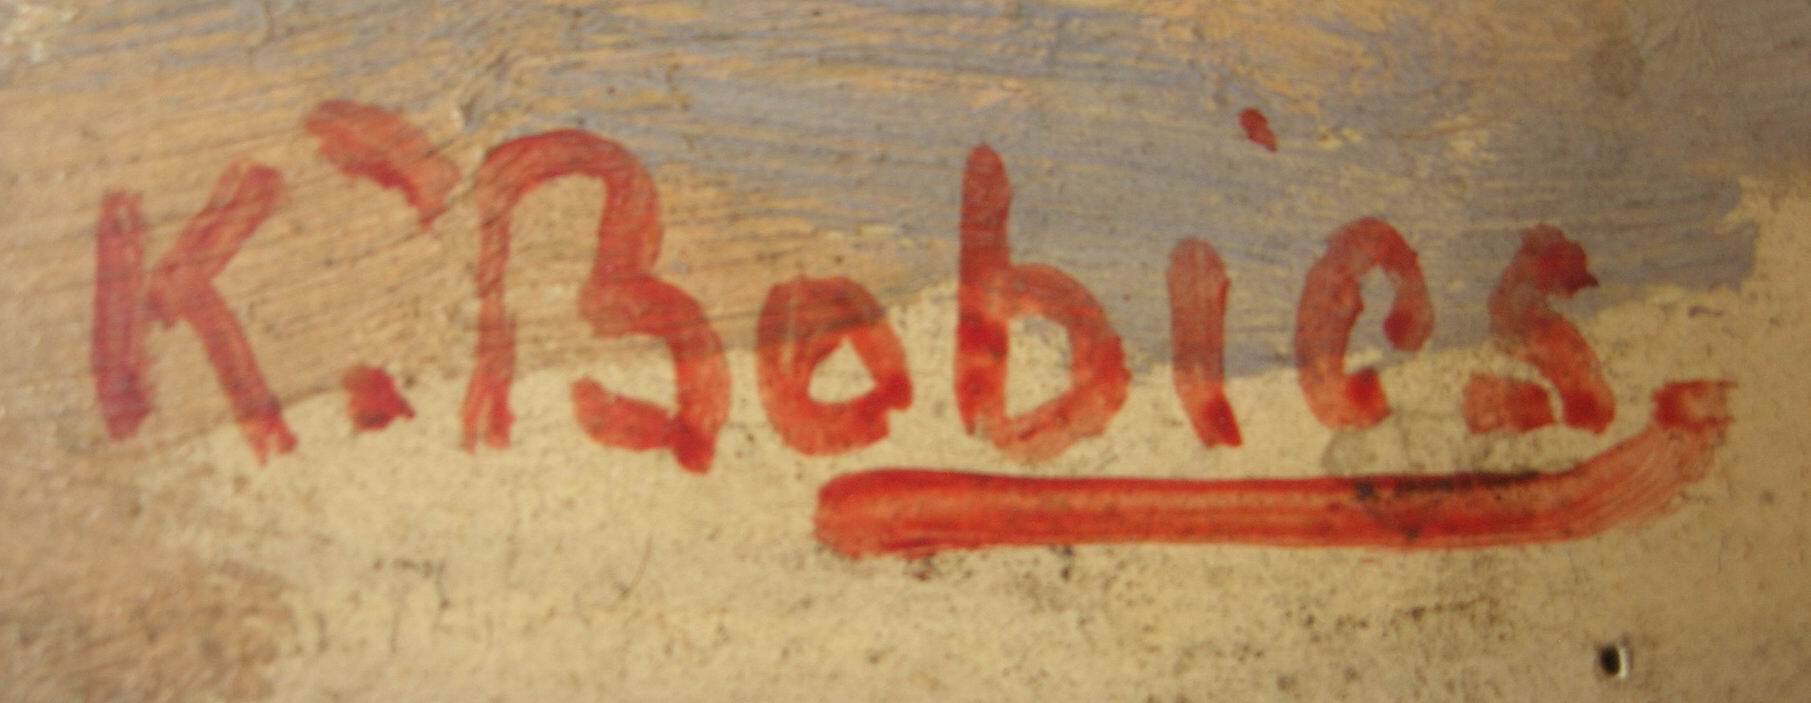
Signature of: carl bobies